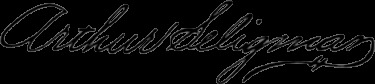
Signature of: arthur seligman